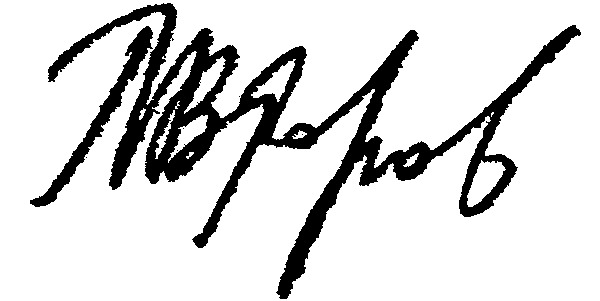
Signature of: pyotr vtorov